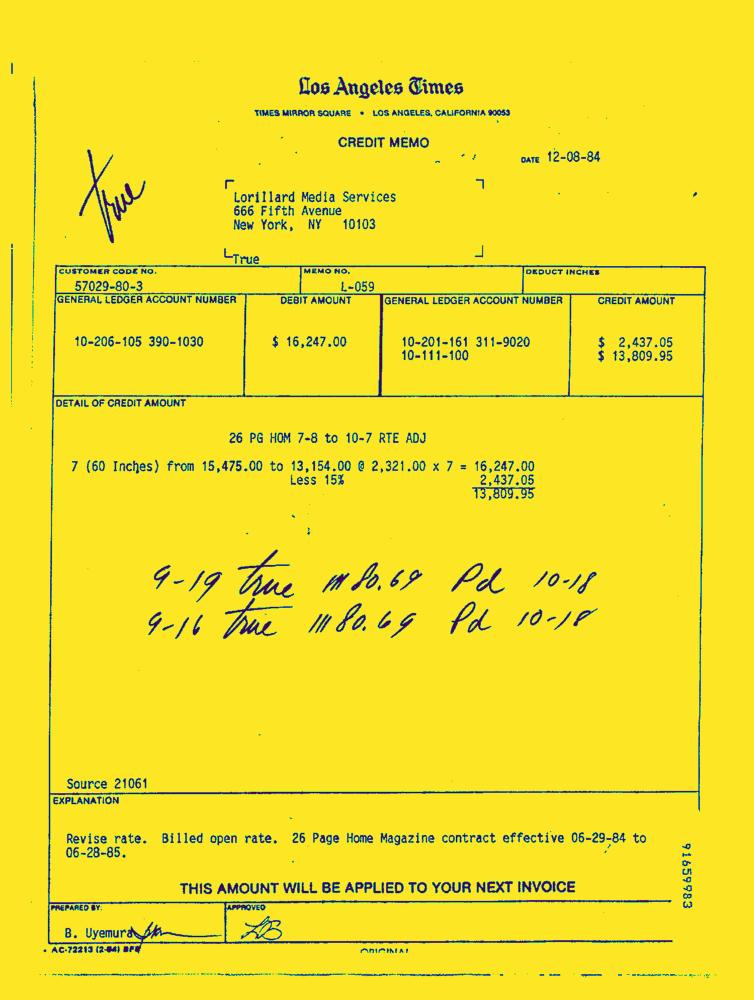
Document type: Invoice-Doc